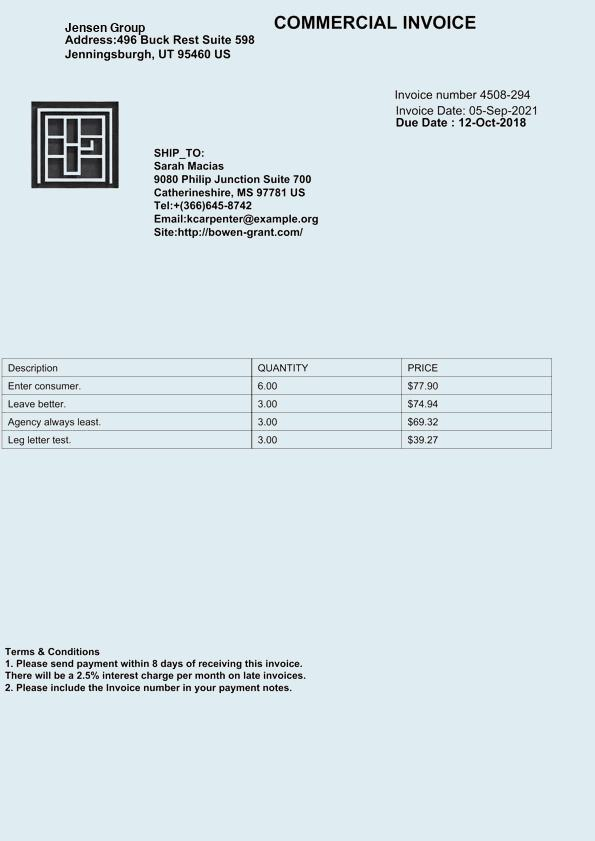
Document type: Invoice